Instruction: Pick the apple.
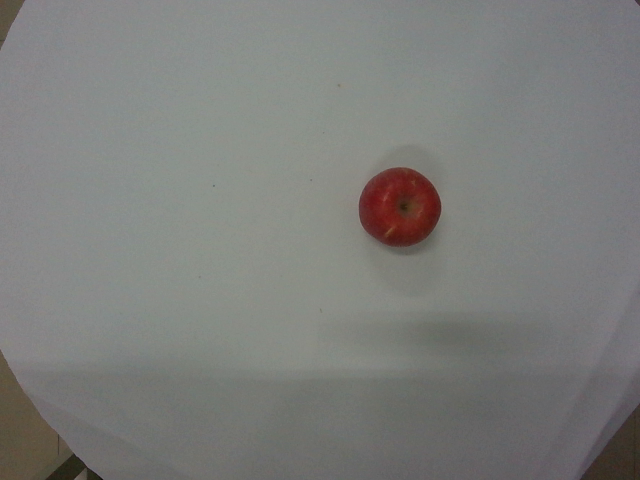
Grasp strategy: vertical